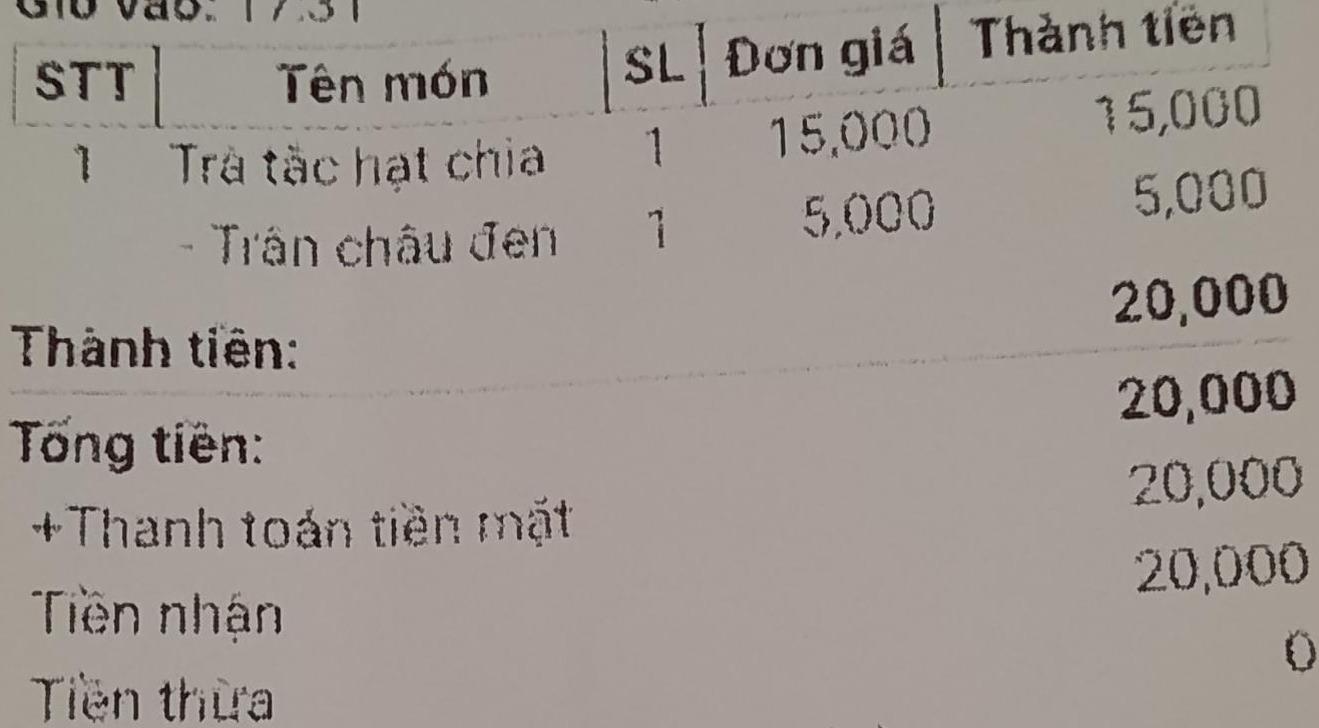
Giờ vào: 17:31
<table>
<tr>
<th>STT</th>
<th>Tên món</th>
<th>SL</th>
<th>Đơn giá</th>
<th>Thành tiền</th>
</tr>
<tr>
<td>1</td>
<td>Trà tắc hạt chia</td>
<td>1</td>
<td>15,000</td>
<td>15,000</td>
</tr>
<tr>
<td></td>
<td>- Trân châu đen</td>
<td>1</td>
<td>5,000</td>
<td>5,000</td>
</tr>
</table>
Thành tiền: 20,000
Tổng tiền: 20,000
+Thanh toán tiền mặt 20,000
Tiền nhận 20,000
Tiền thừa 0